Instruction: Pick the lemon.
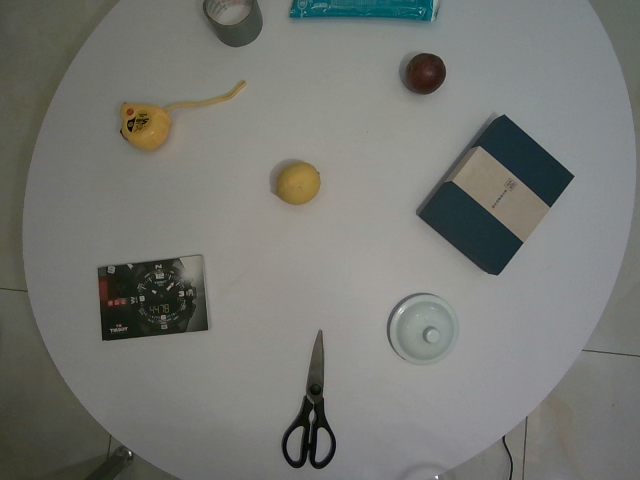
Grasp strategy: vertical